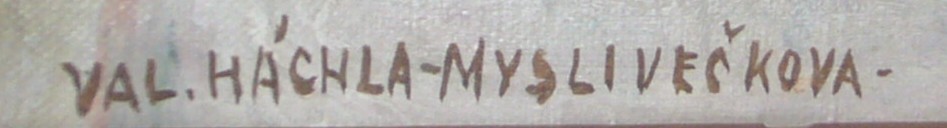
Signature of: valerija hachla myslivečková